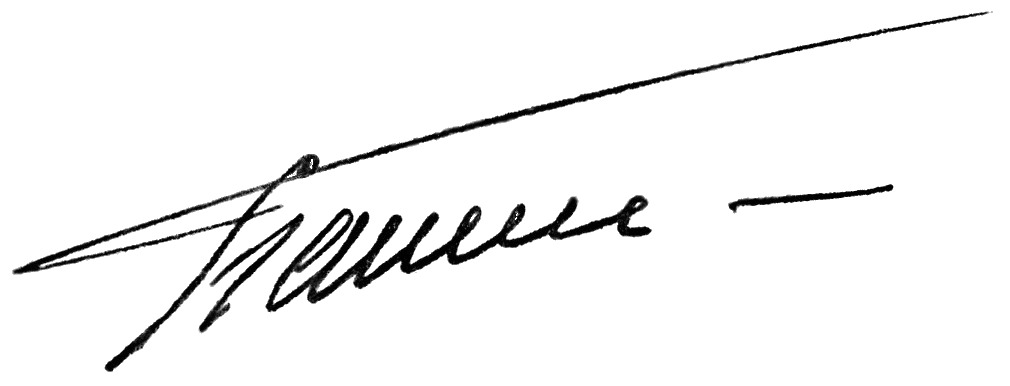
Signature of: petro balabuyev